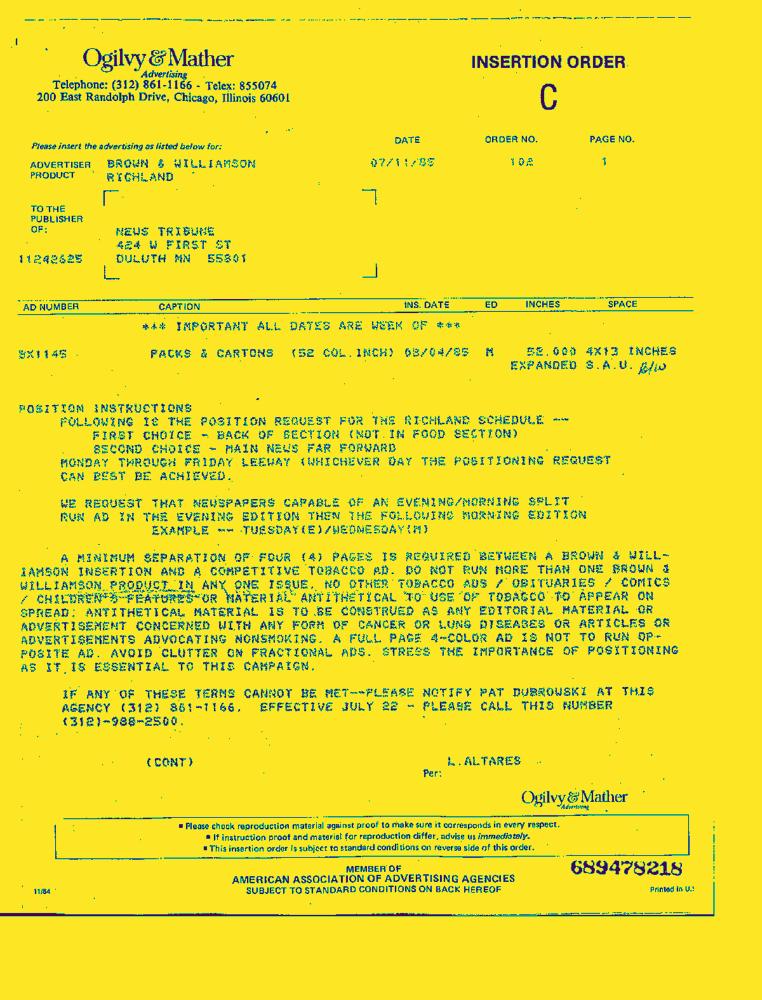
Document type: Letter-Doc